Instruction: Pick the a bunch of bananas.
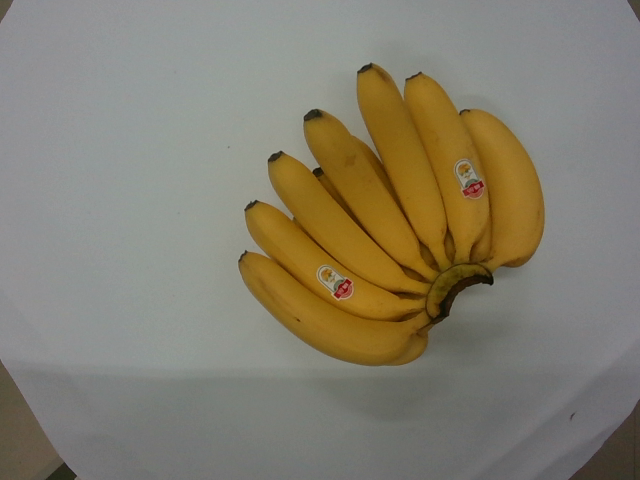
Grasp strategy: vertical